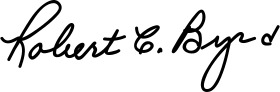
Signature of: robert byrd